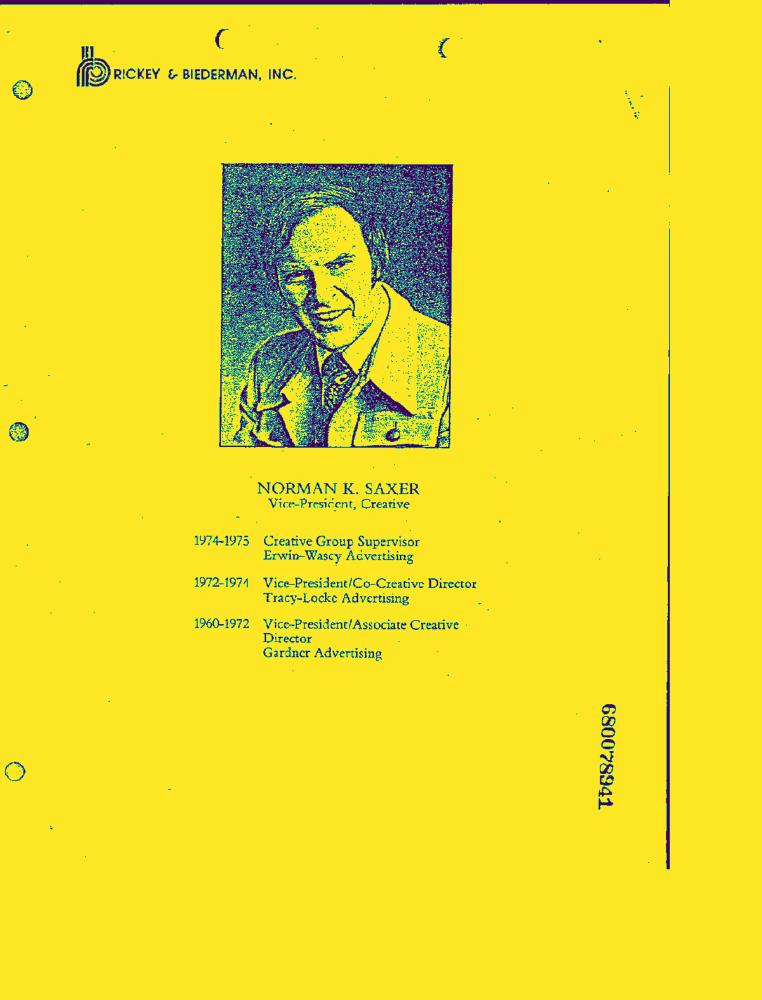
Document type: Resume-Doc